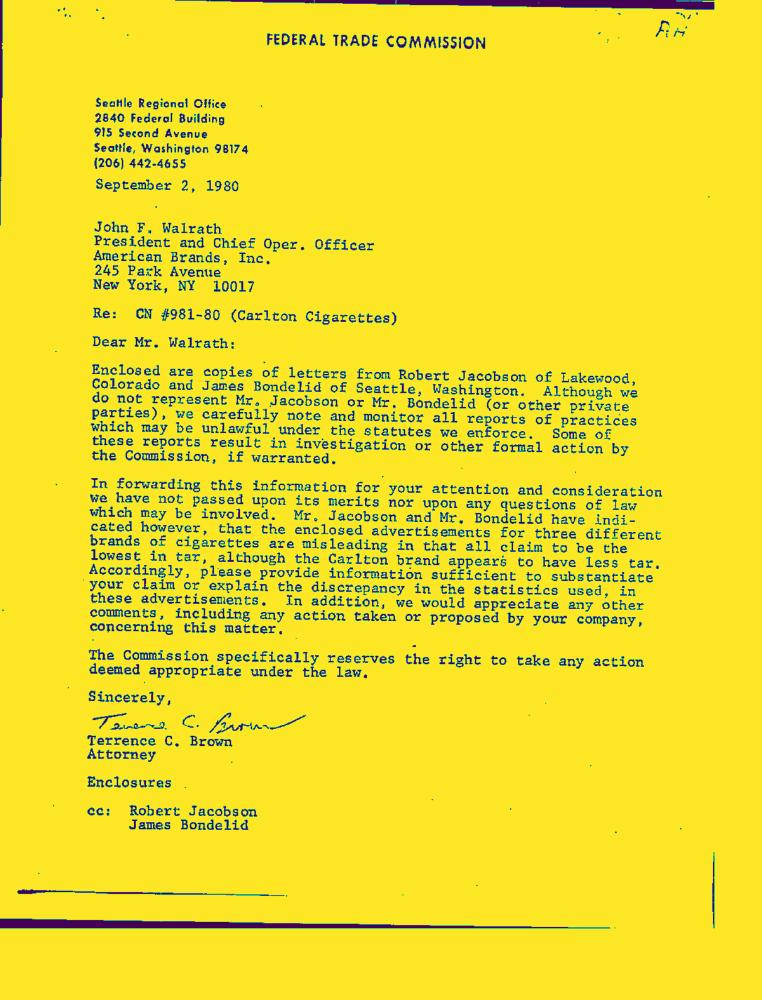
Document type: Letter-Doc